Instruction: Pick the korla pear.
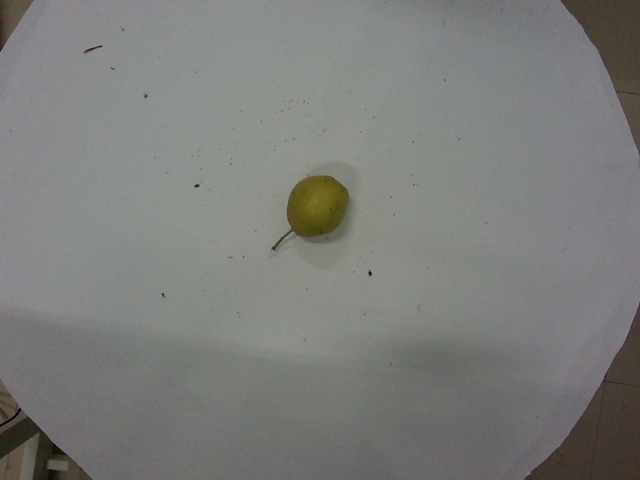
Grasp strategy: vertical